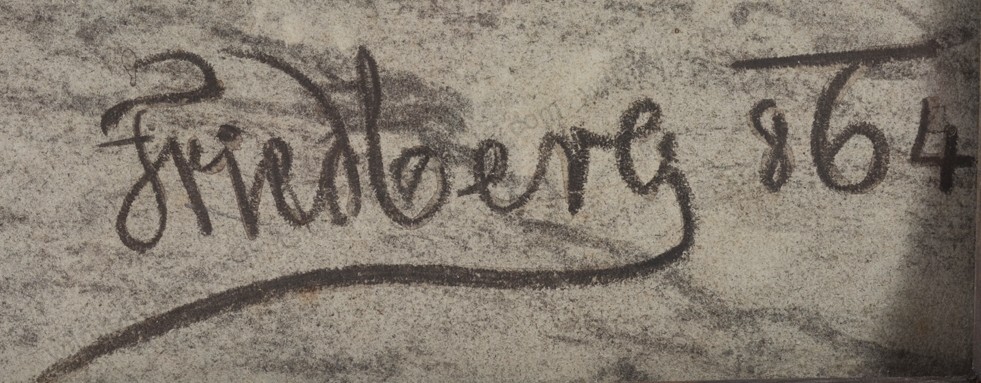
Signature of: emanuel salomon friedberg mírohorský